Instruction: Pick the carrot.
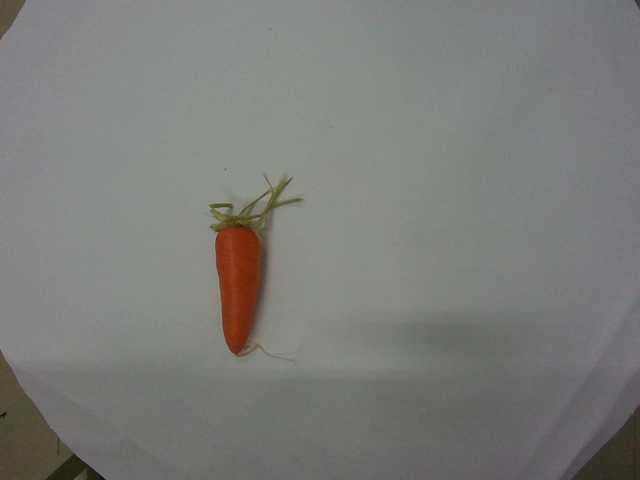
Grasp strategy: vertical